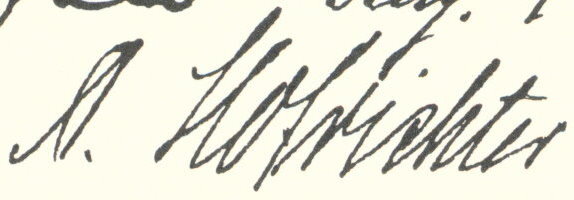
Signature of: adolf hofrichter